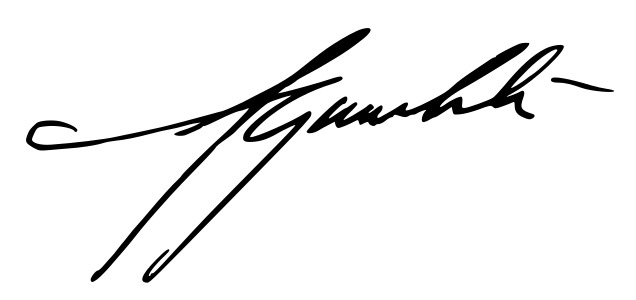
Signature of: tomasz rzymkowski